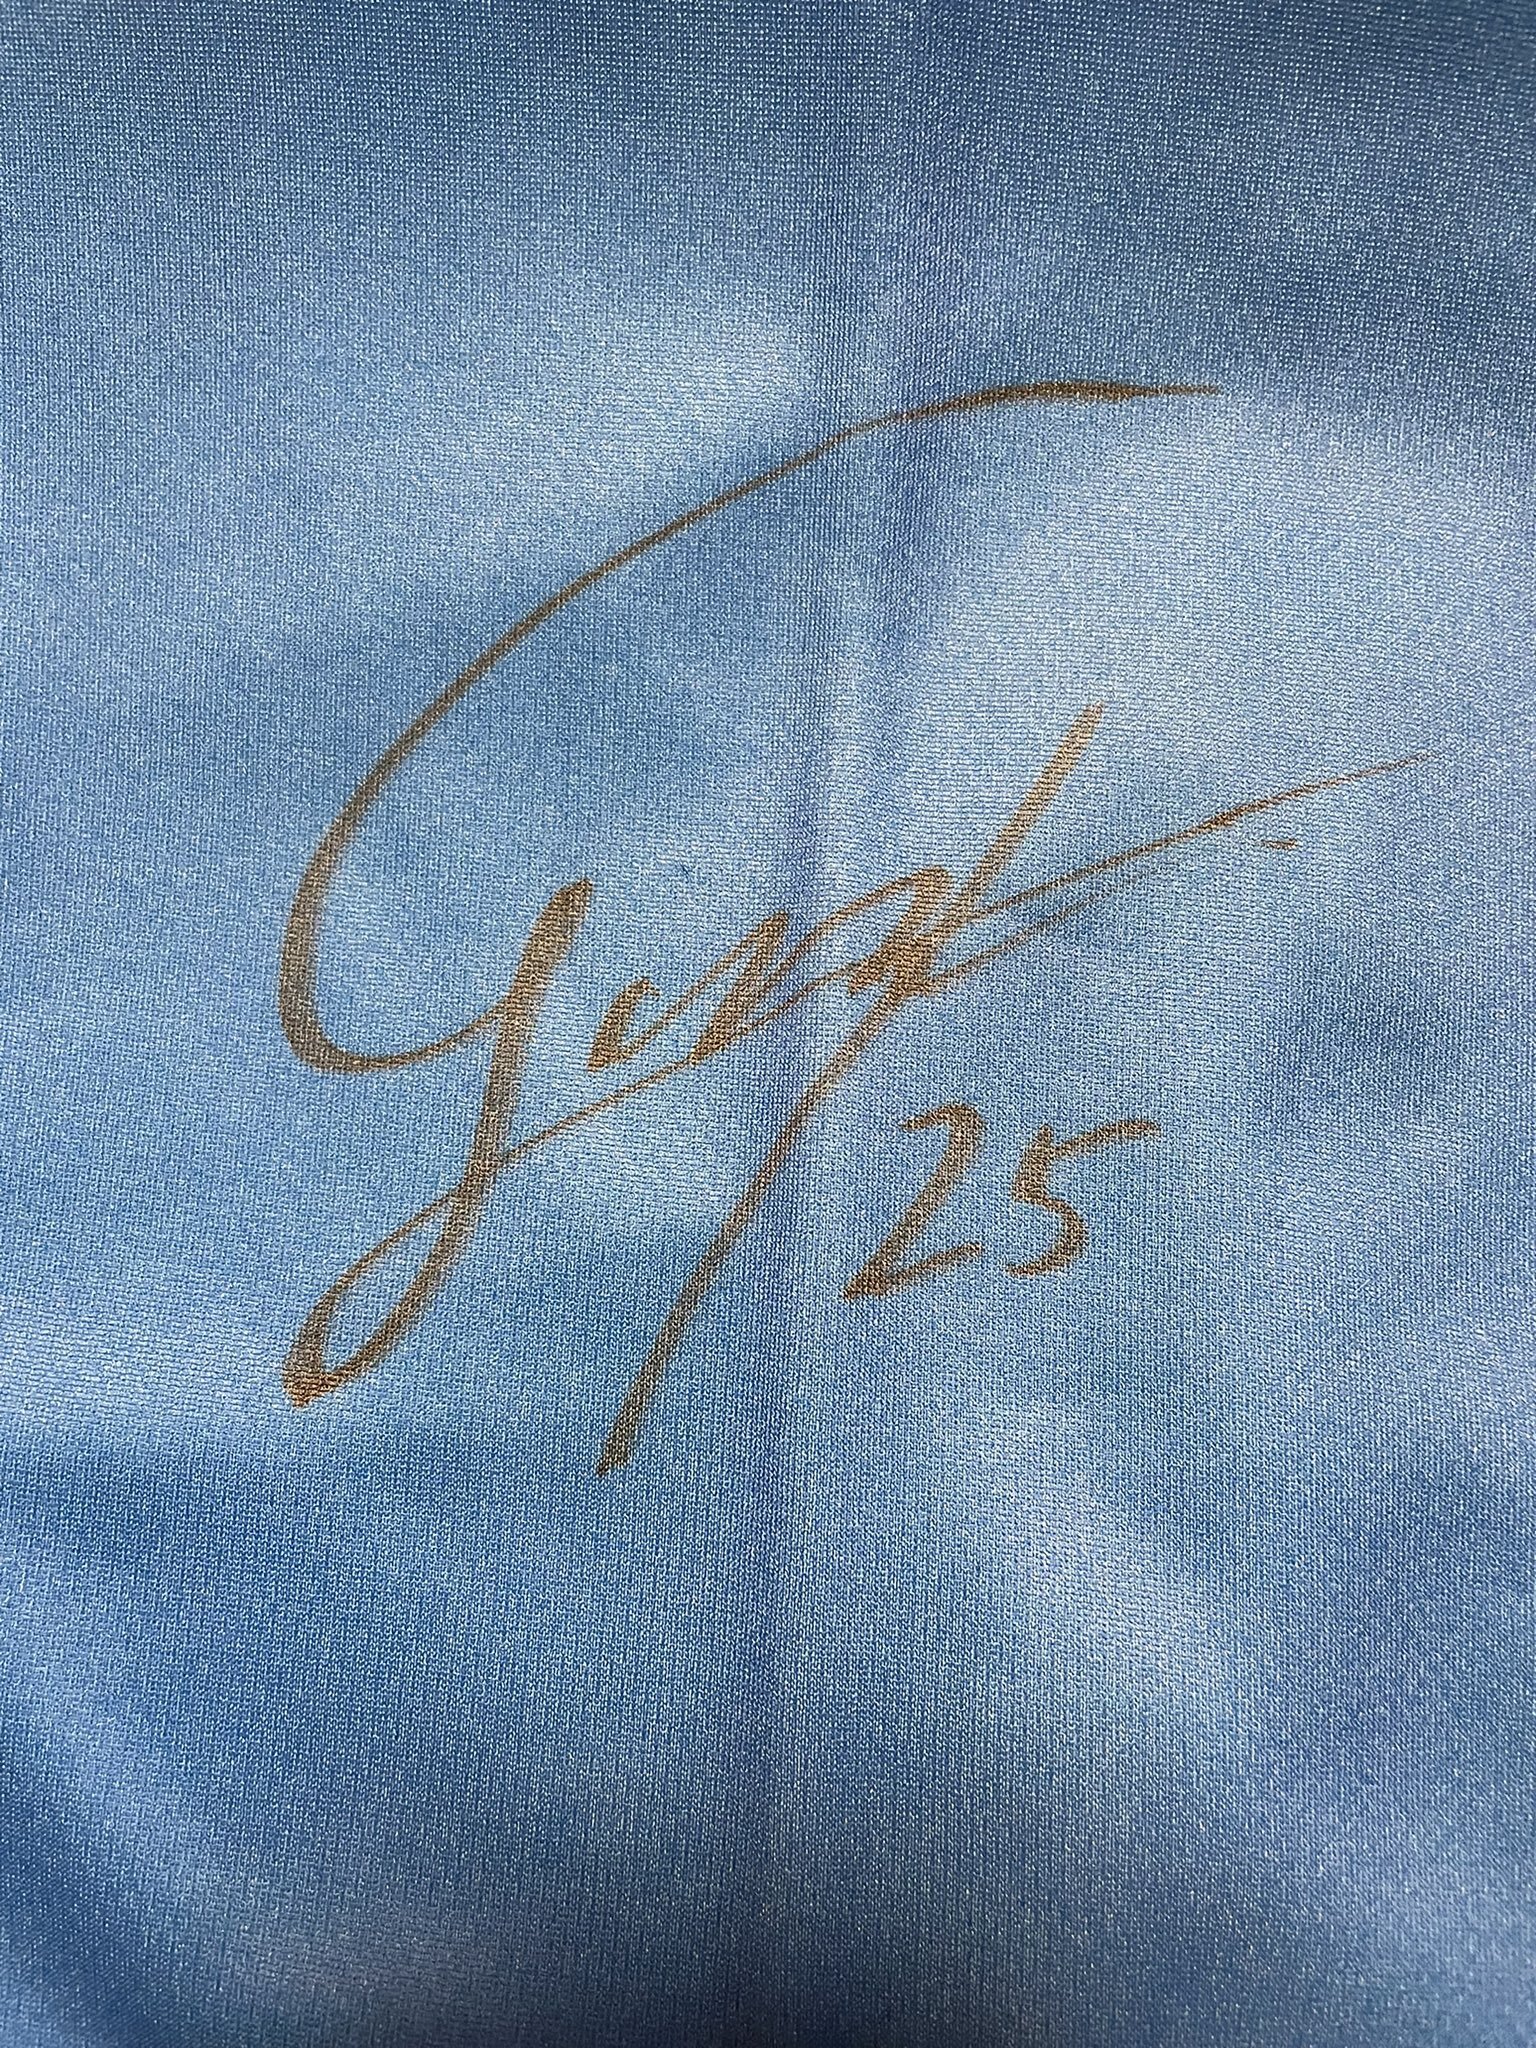
Signature of: tomofumi fujiyama